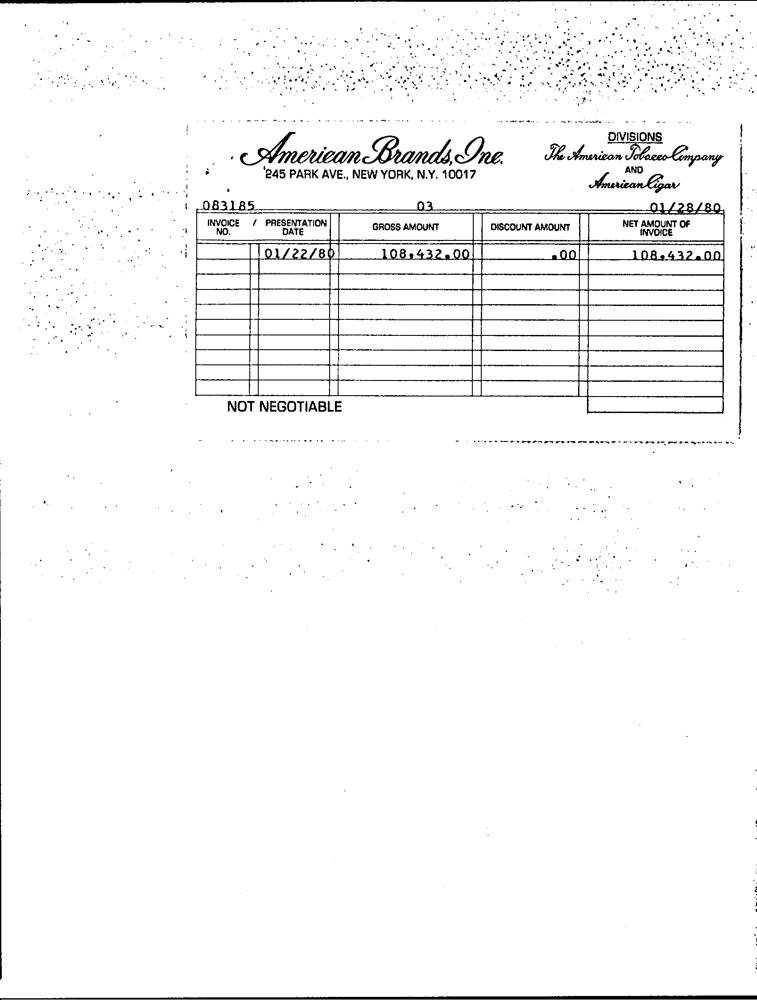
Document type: Invoice